Question: What is the earliest payment due date mentioned in the document?
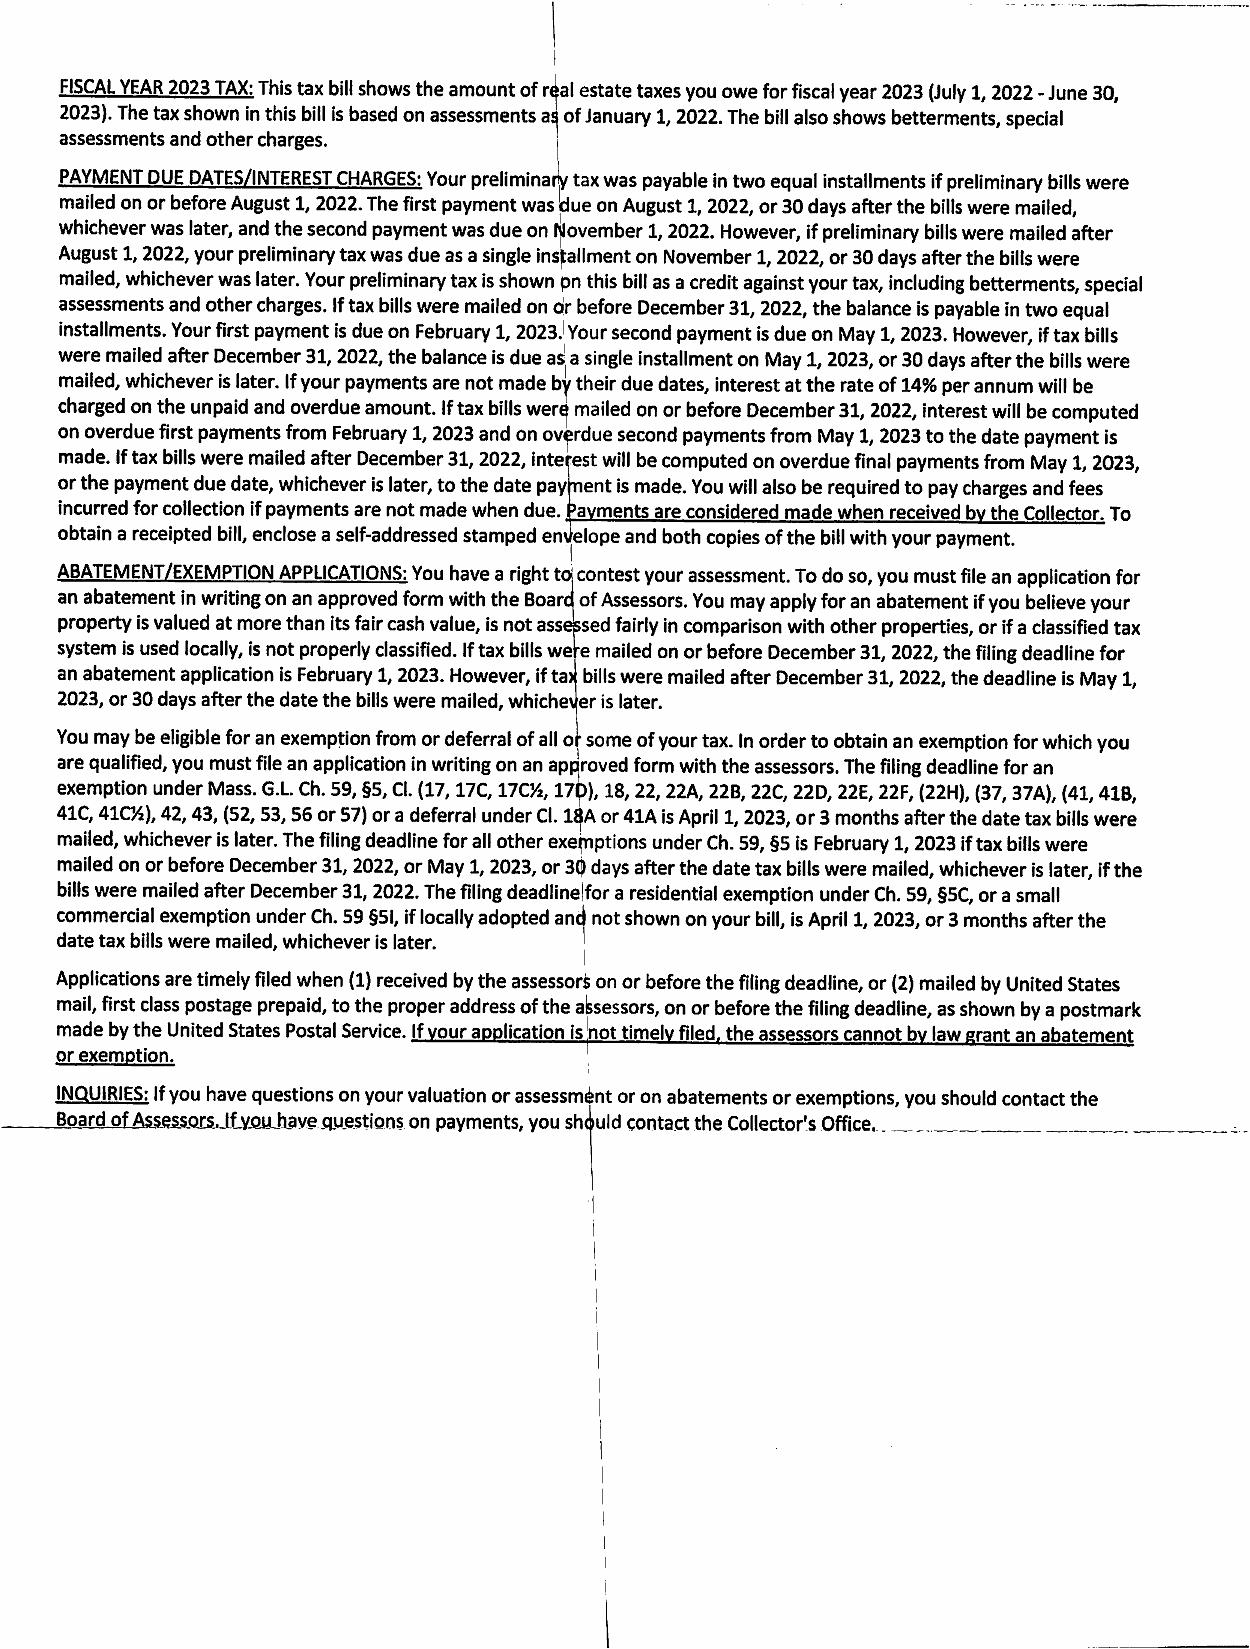
Answer: "1-Feb-23"